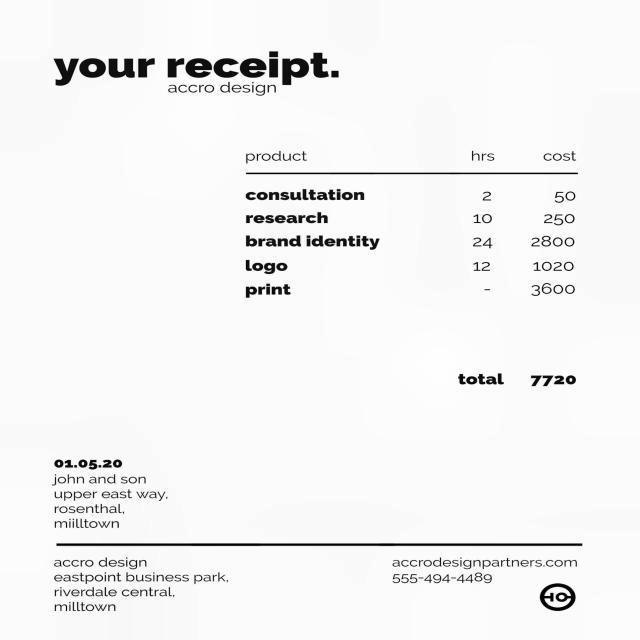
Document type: Invoice